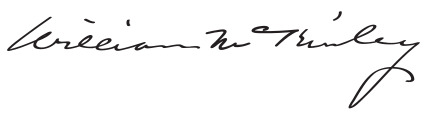
Signature of: william mckinley